Question: What is the name of the tenant mentioned in the document?
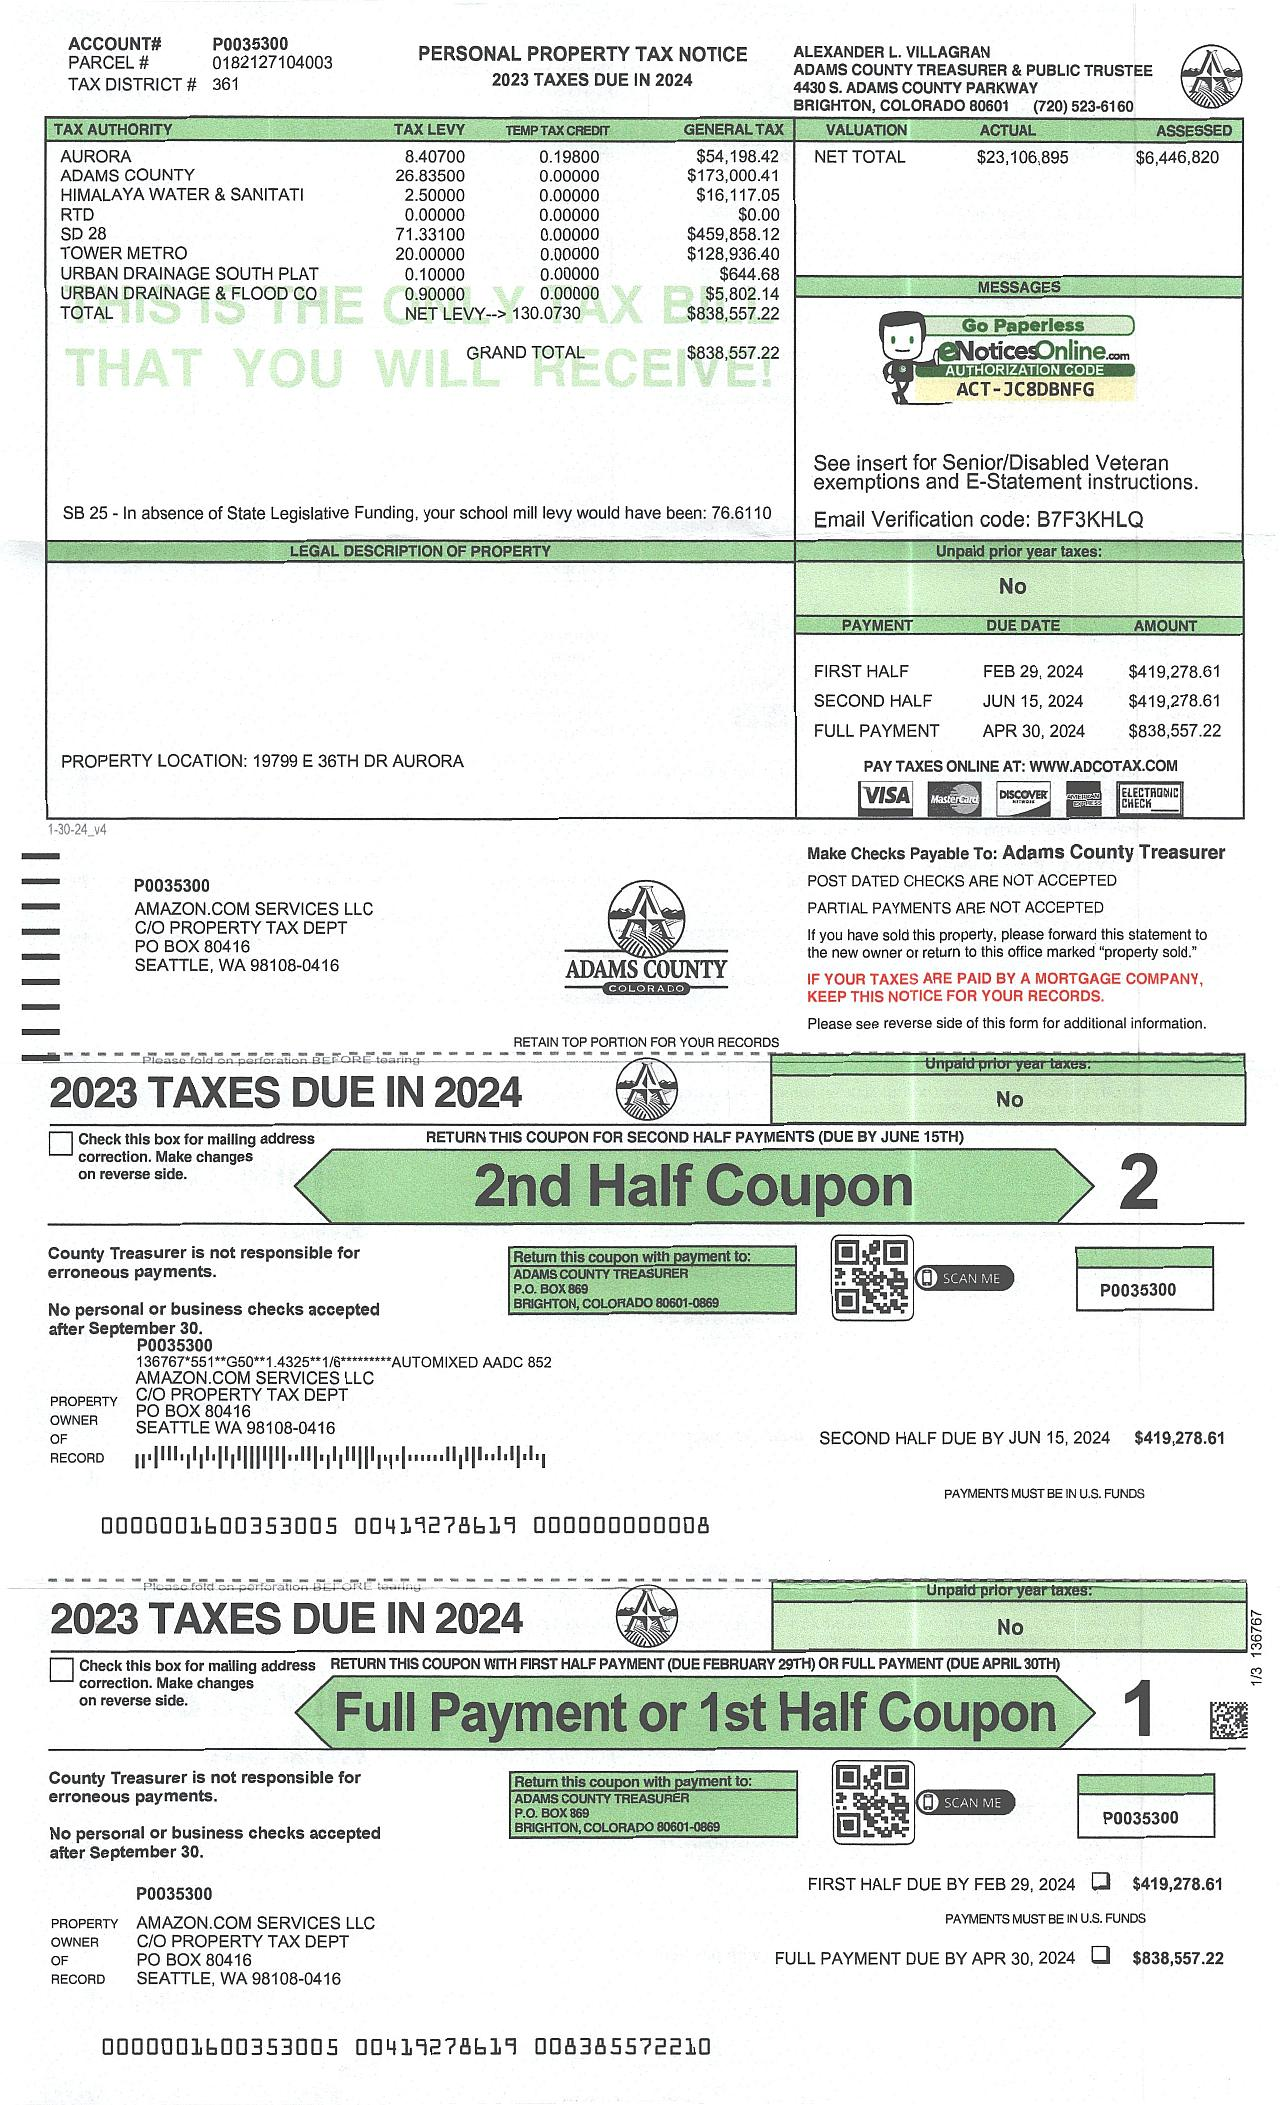
Answer: "AMAZON.COM SERVICES LLC"